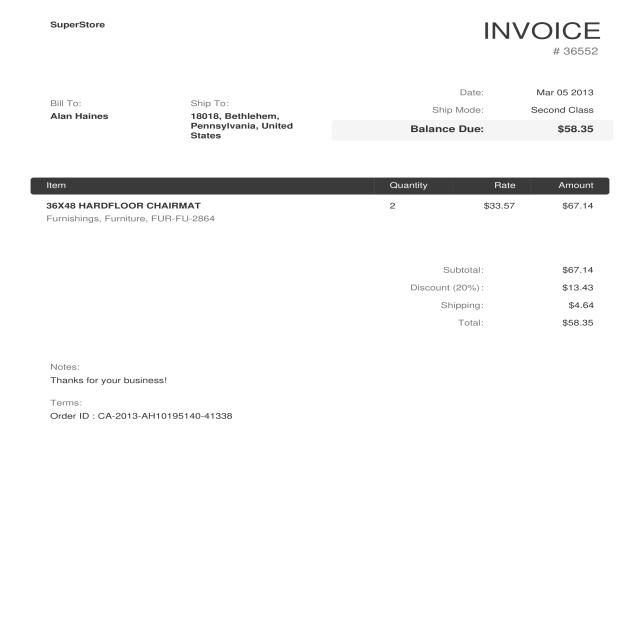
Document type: Invoice